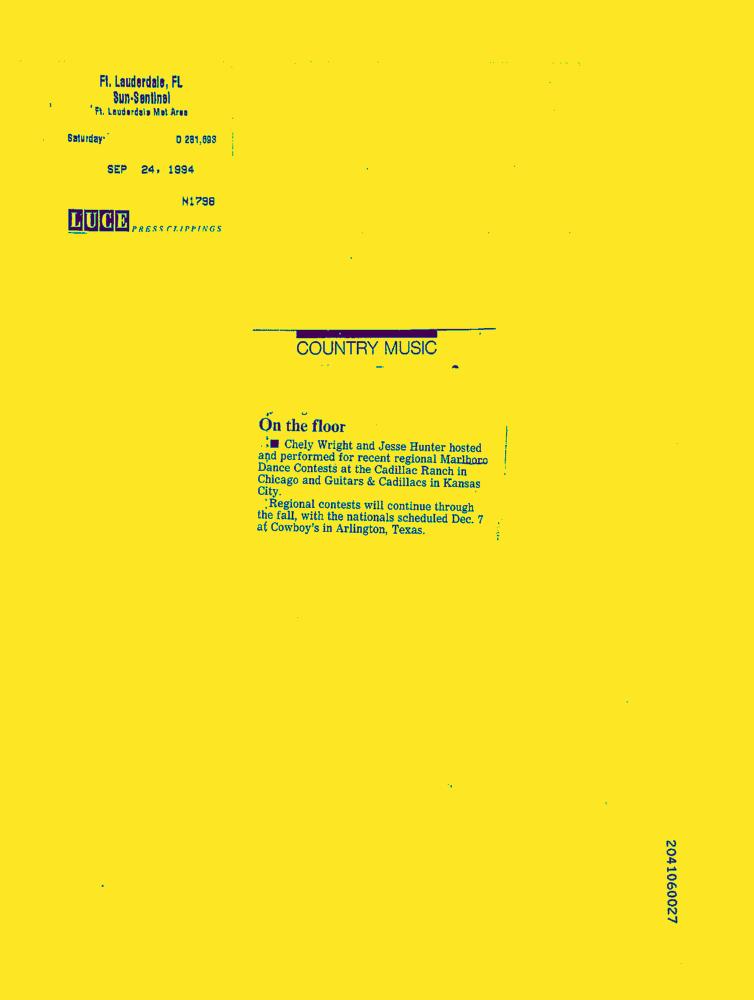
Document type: News-Article